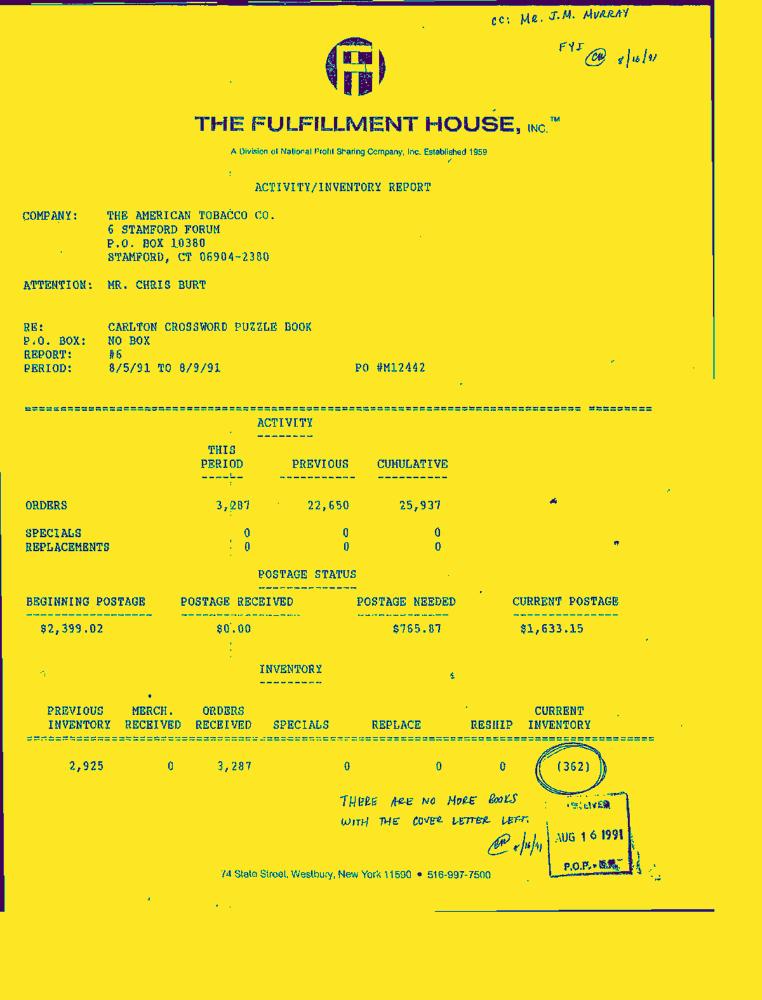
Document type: Invoice-Doc